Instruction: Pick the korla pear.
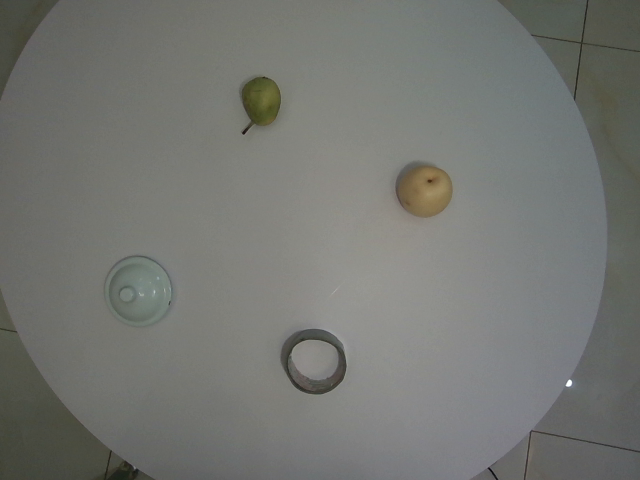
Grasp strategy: vertical